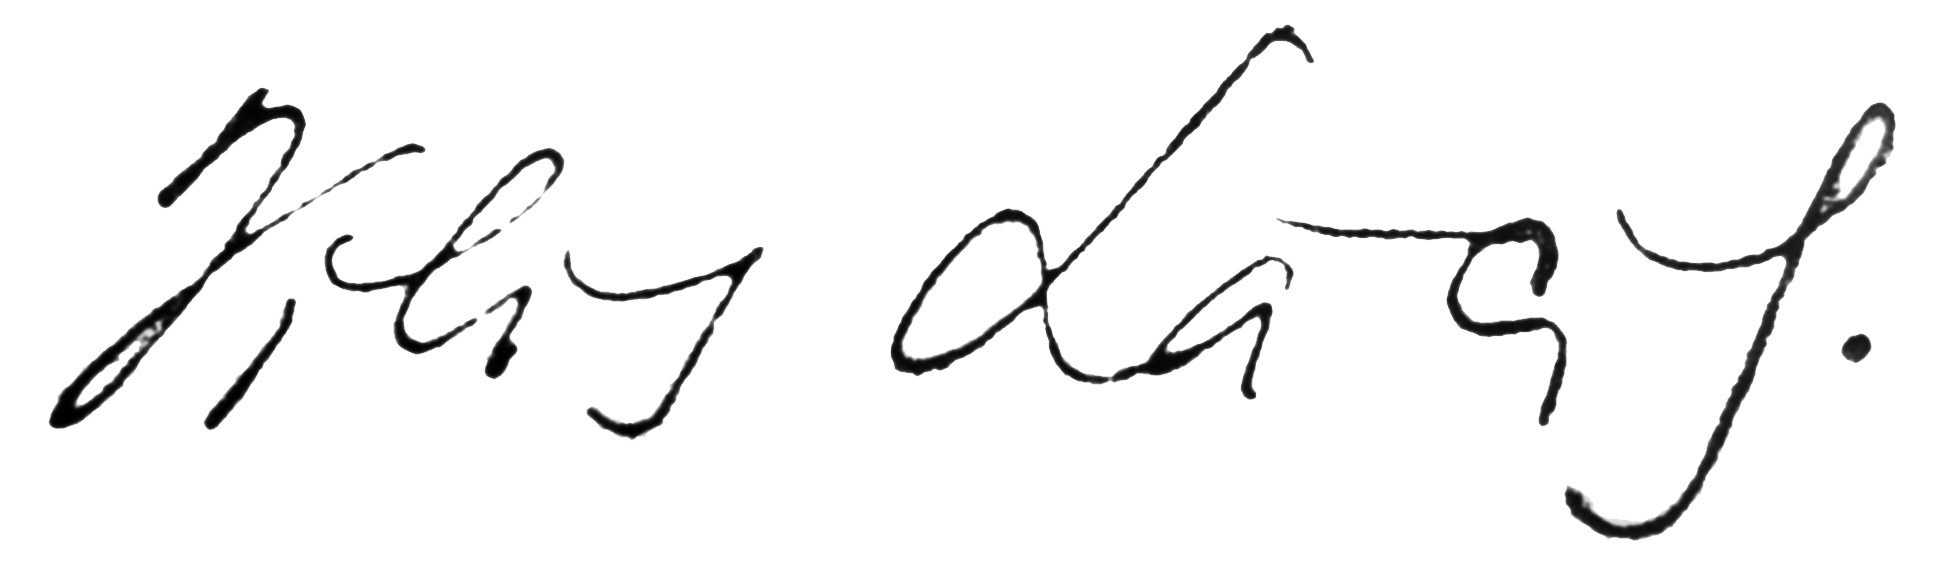
Signature of: vilis lācis